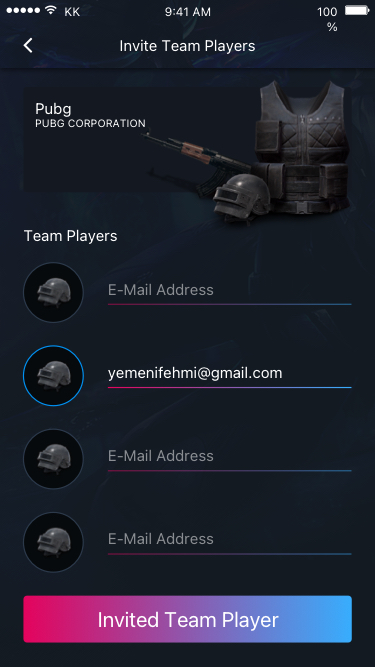
Text in this UI design:
9:41 AM
KK
100%
Invite Team Players
Pubg
PUBG CORPORATION
Team Players
E-Mail Address
yemenifehmi@gmail.com
E-Mail Address
E-Mail Address
Invited Team Player